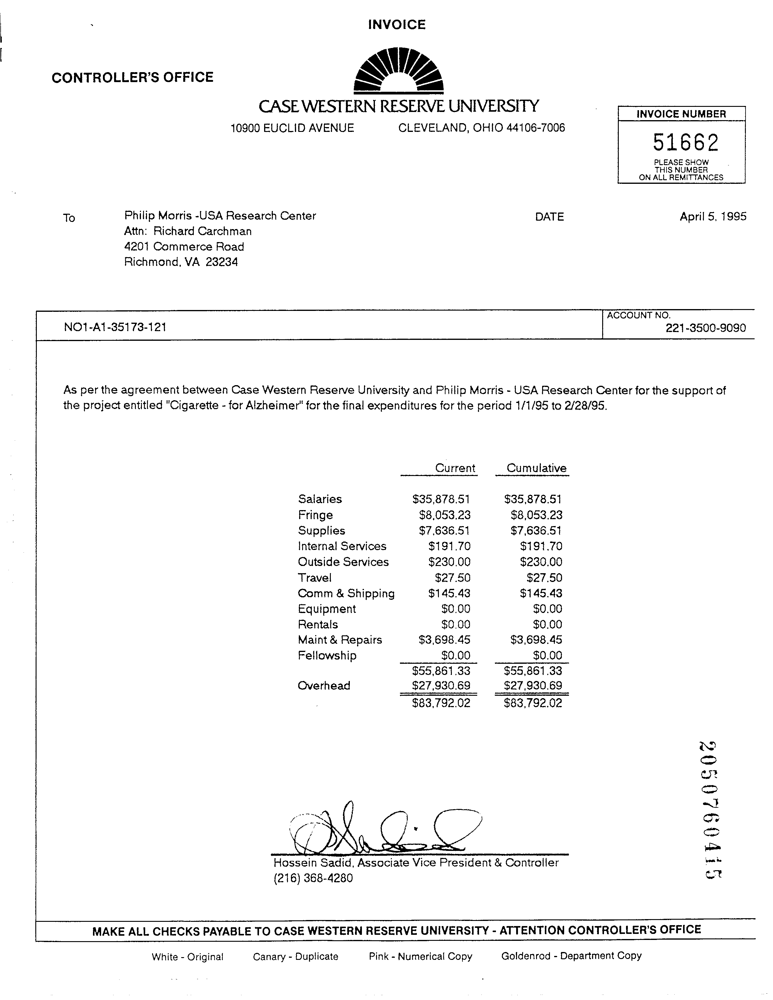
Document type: Invoice